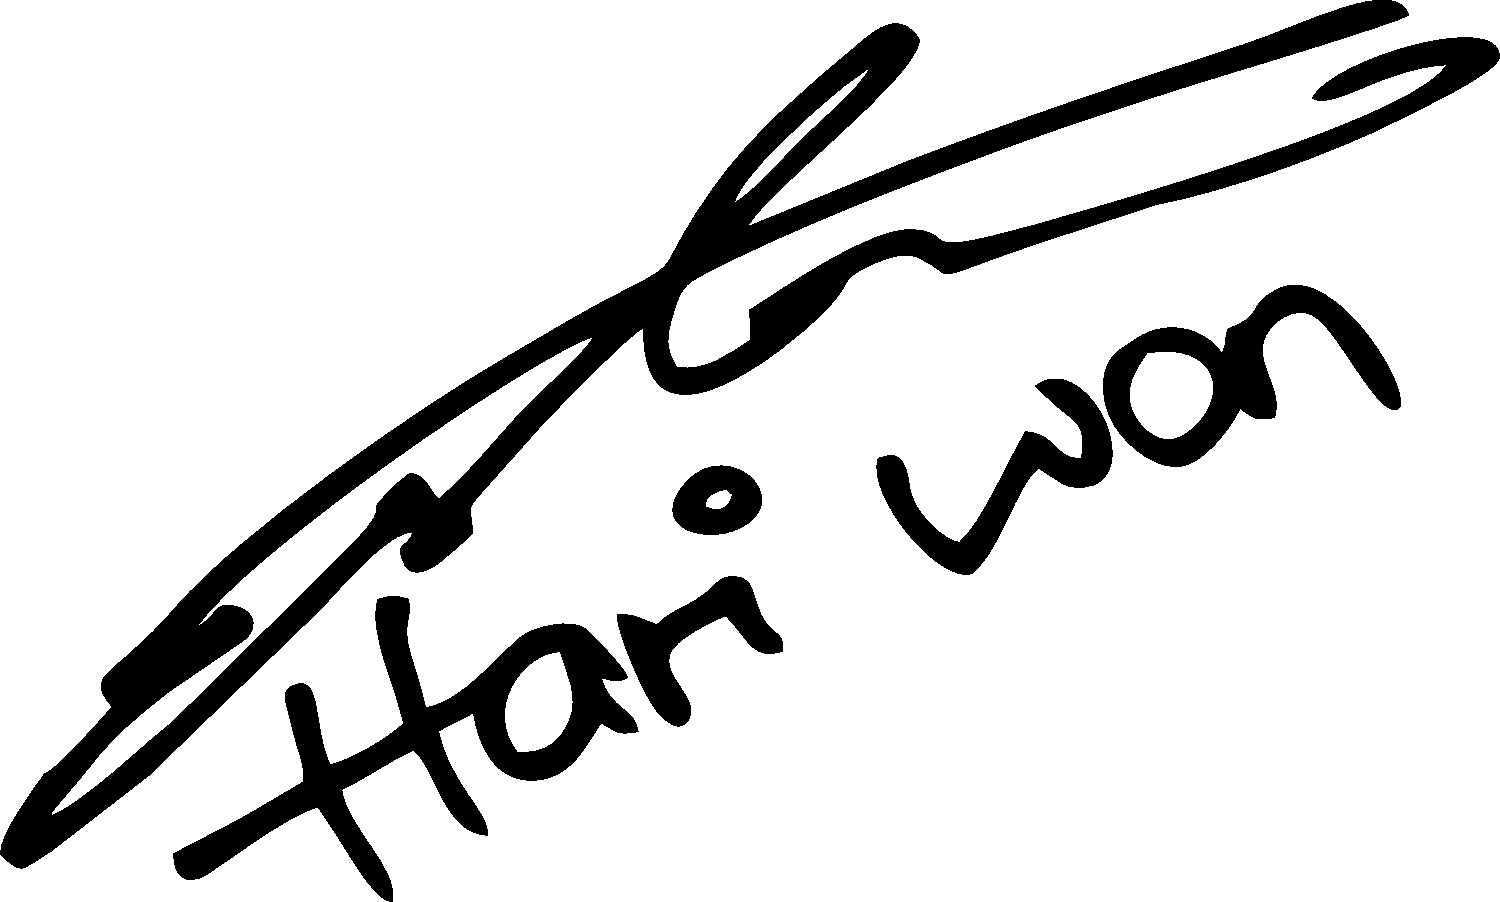
Signature of: hari won